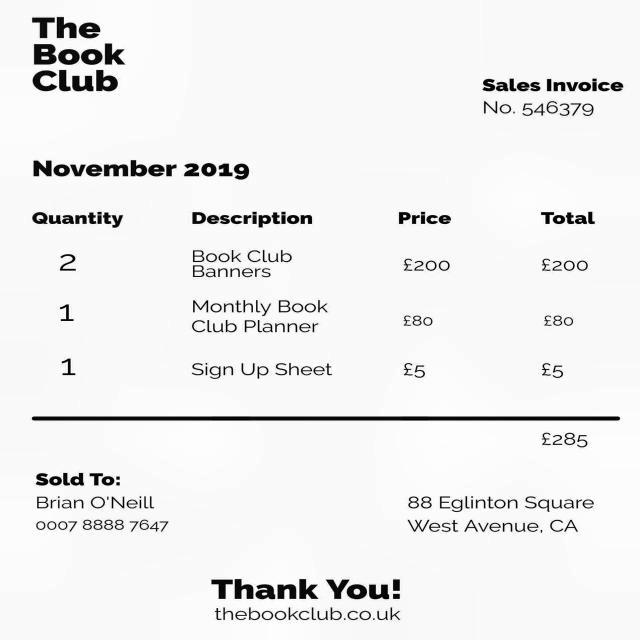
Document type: Invoice